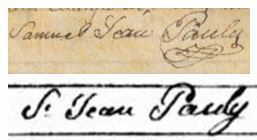
Signature of: jean samuel pauly